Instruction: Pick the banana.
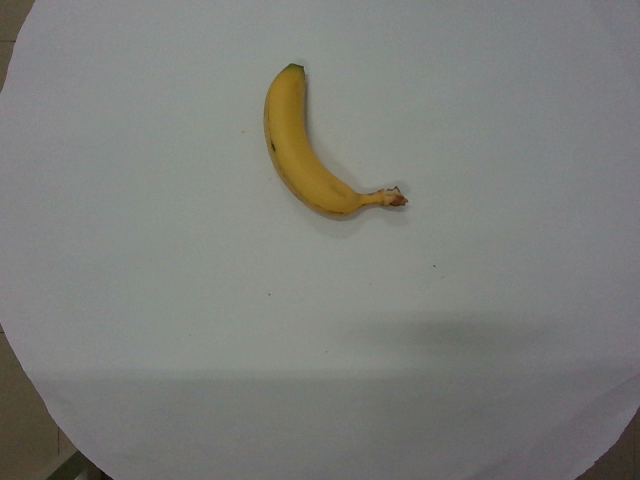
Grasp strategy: vertical